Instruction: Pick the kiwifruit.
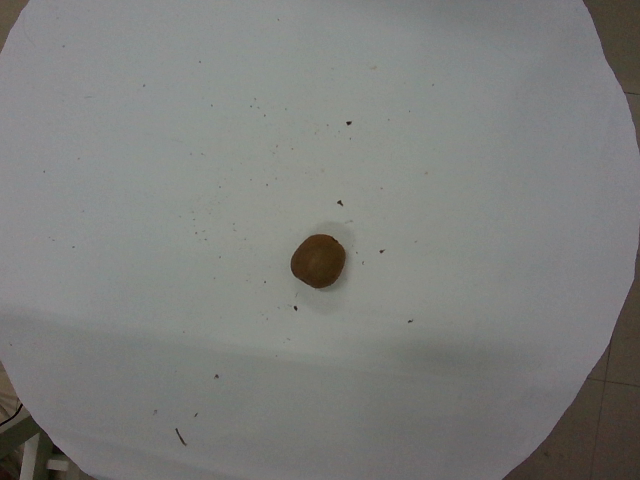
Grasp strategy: vertical